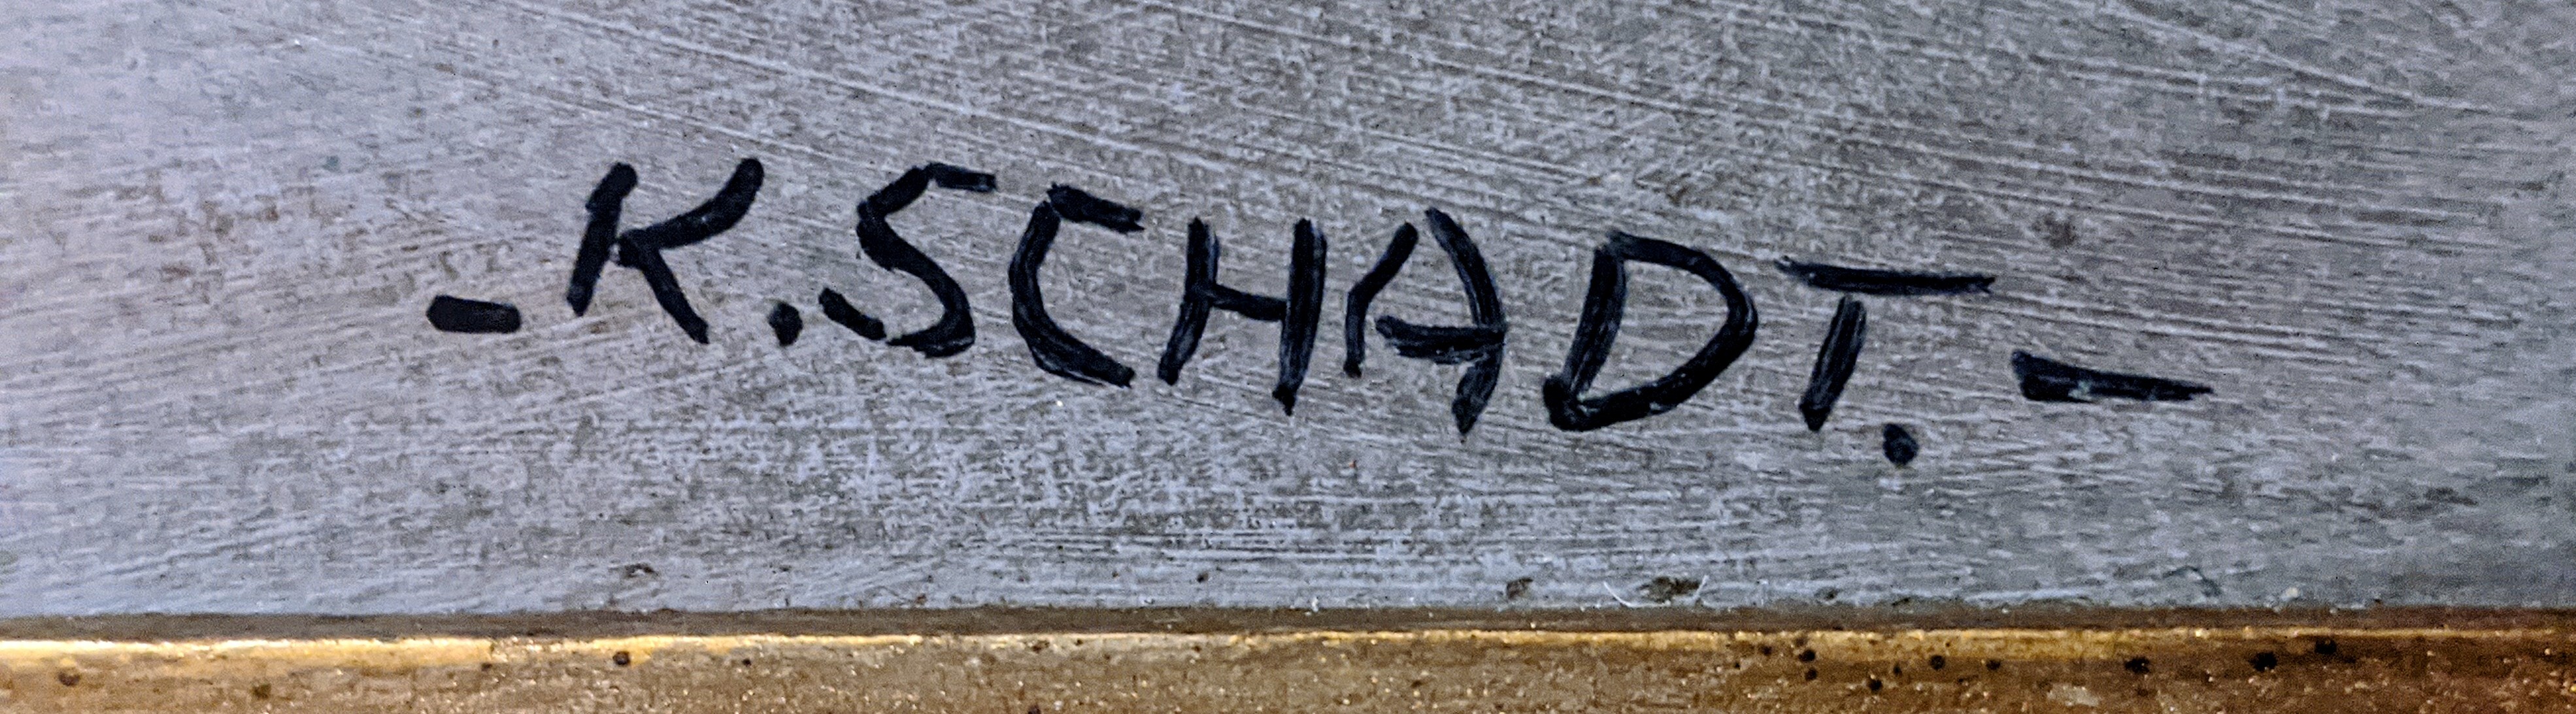
Signature of: karel schadt